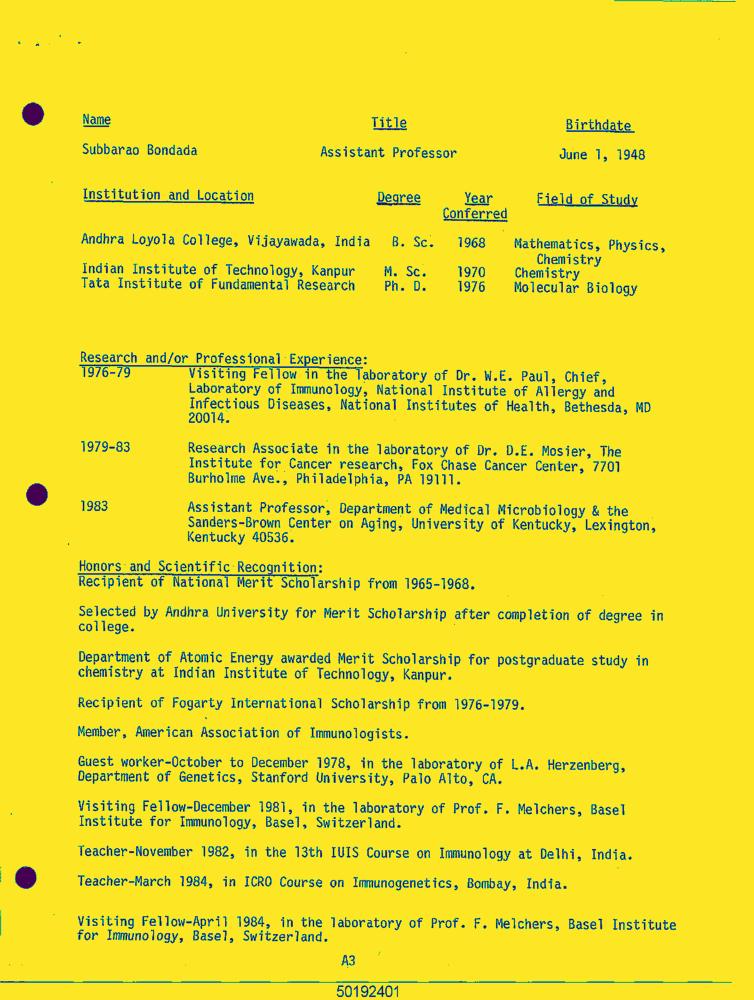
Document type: Resume-Doc